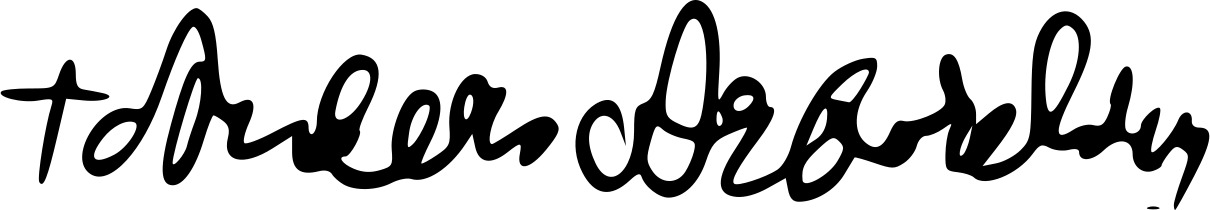
Signature of: anders arborelius